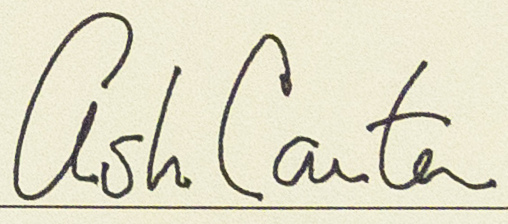
Signature of: ash carter